Question: In what way does the history help explain the case?
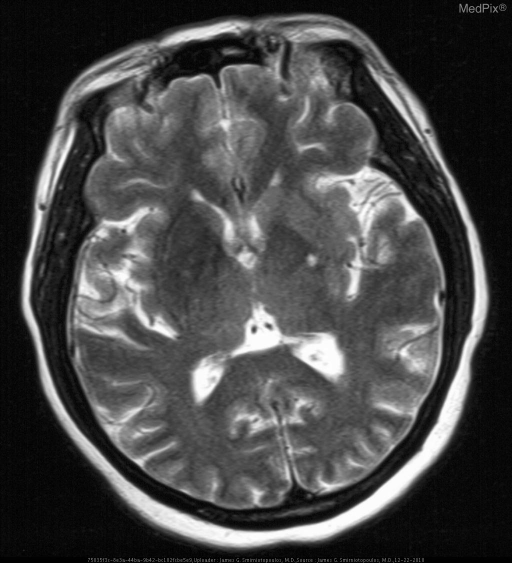
Answer: The patient's history of This previously healthy 50 y.o. woman presents with the acute onset of left sided hemichorea. is key in understanding the case.